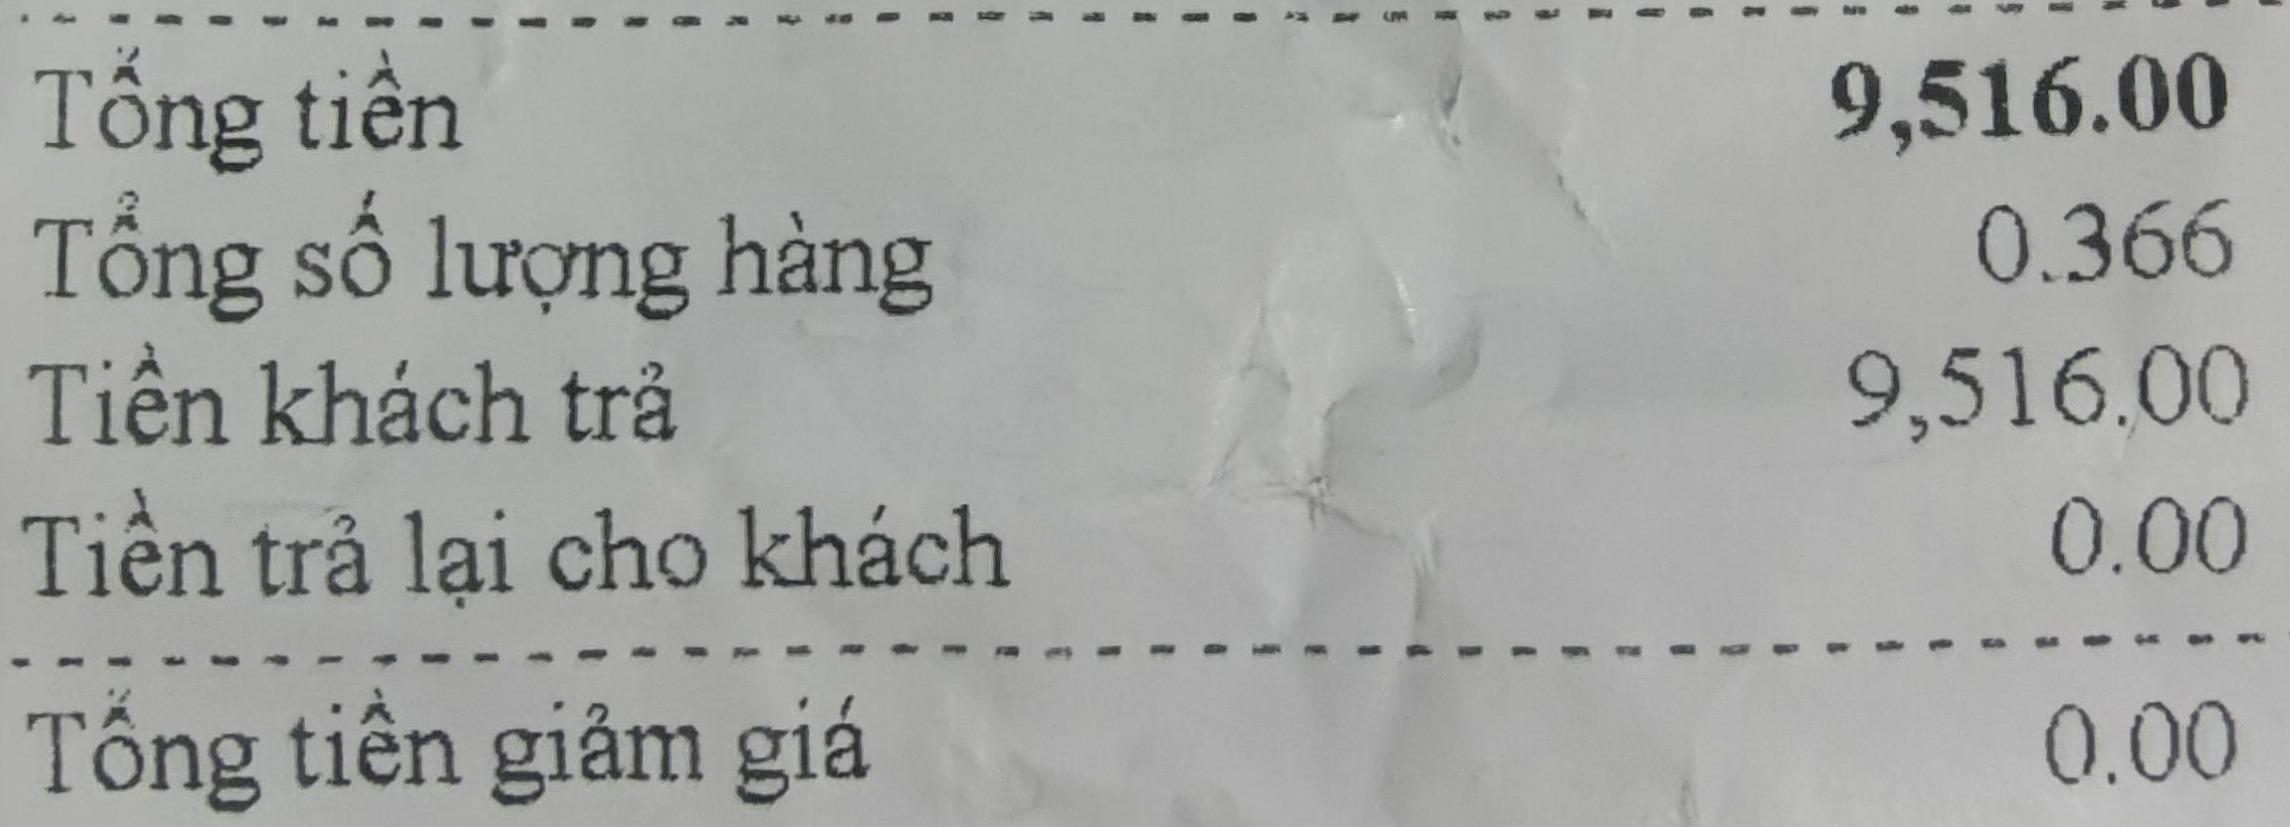
Tổng tiền 9,516.00
Tổng số lượng hàng 0.366
Tiền khách trả 9,516.00
Tiền trả lại cho khách 0.00
Tổng tiền giảm giá 0.00